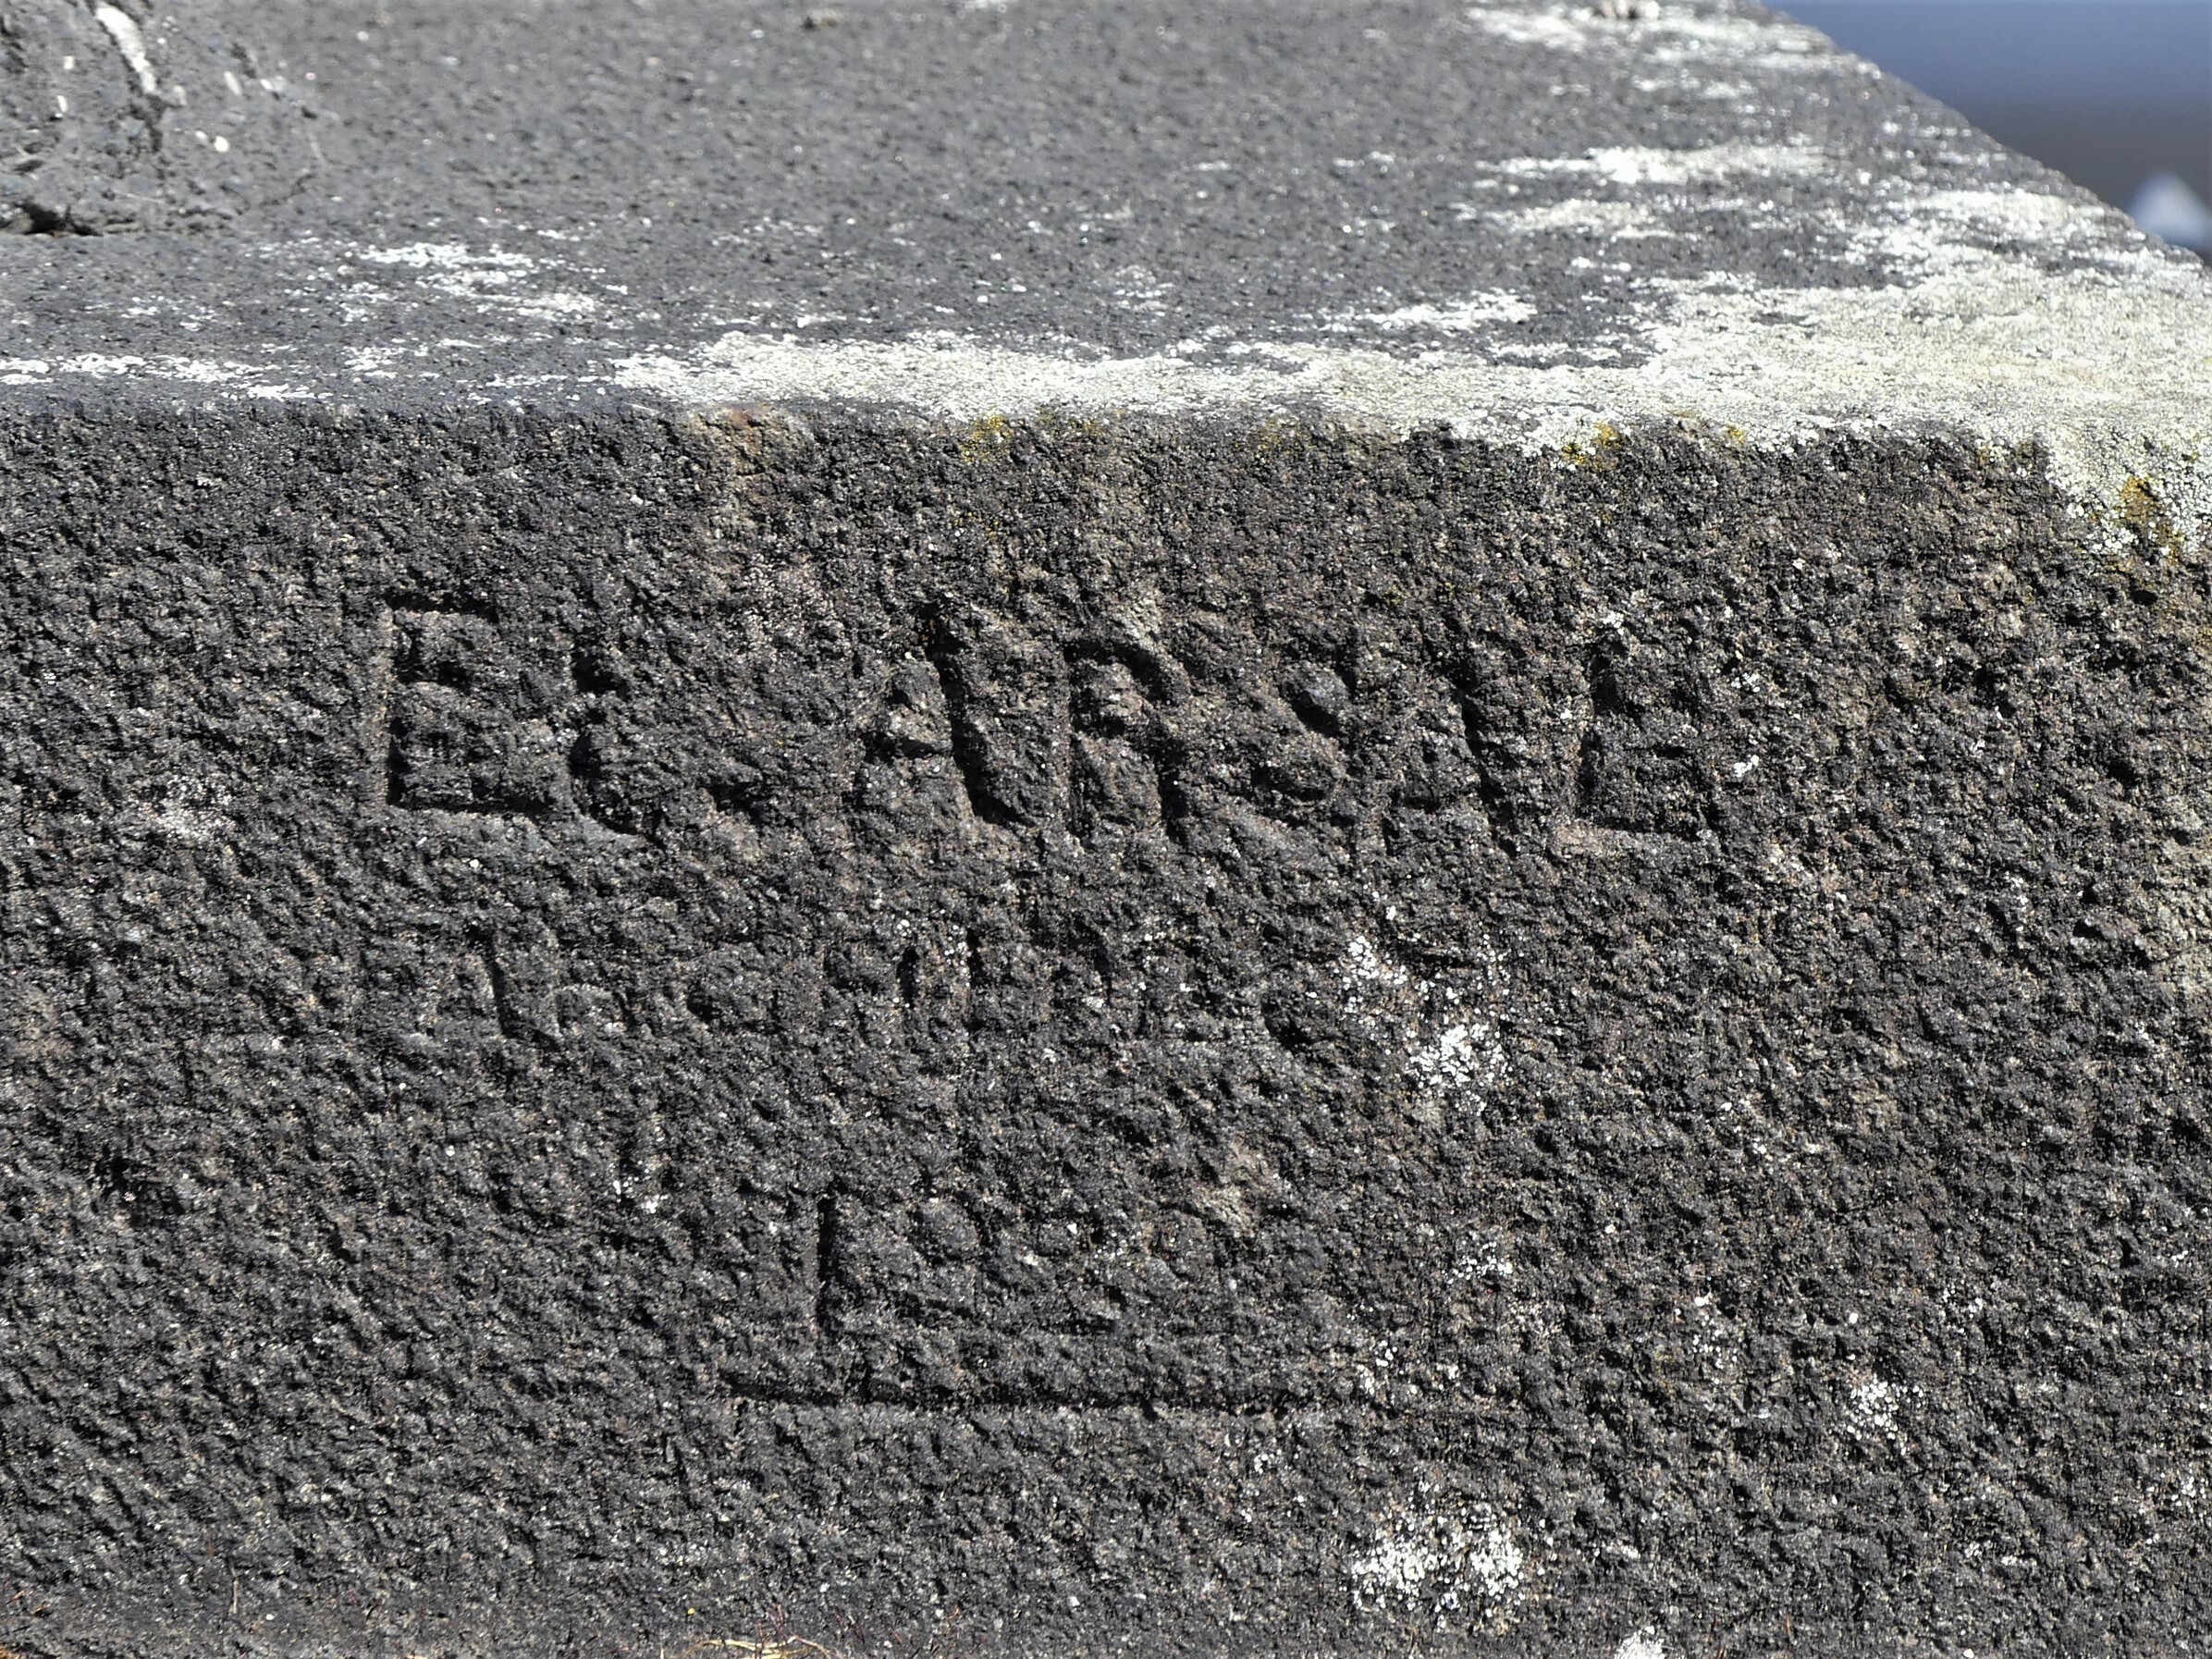
Signature of: eugene rene arsal